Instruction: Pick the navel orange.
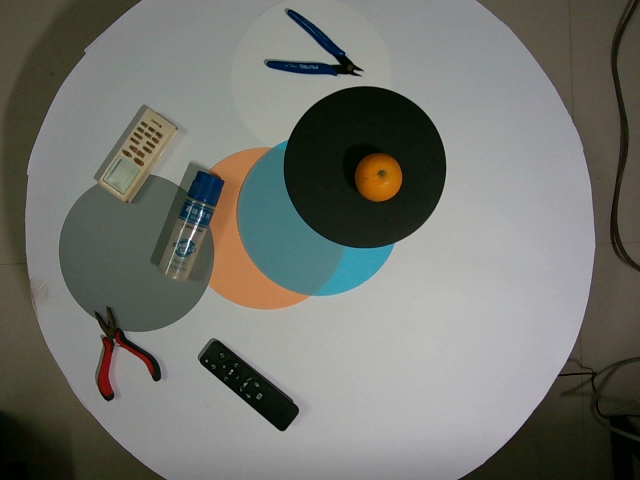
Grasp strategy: vertical